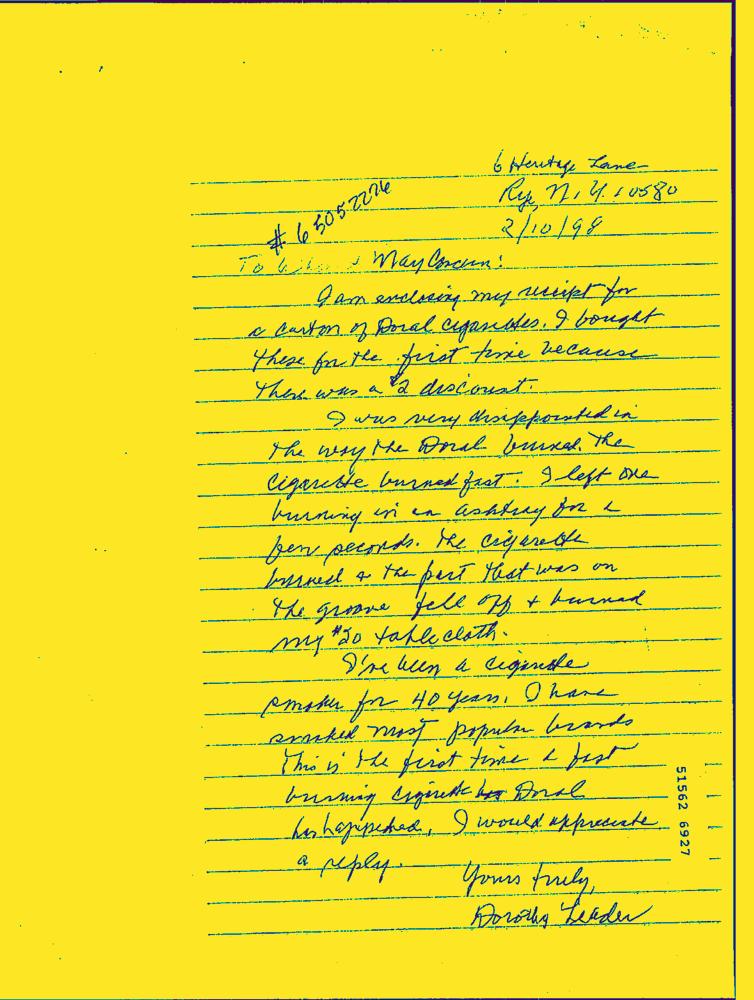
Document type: Hand-Written